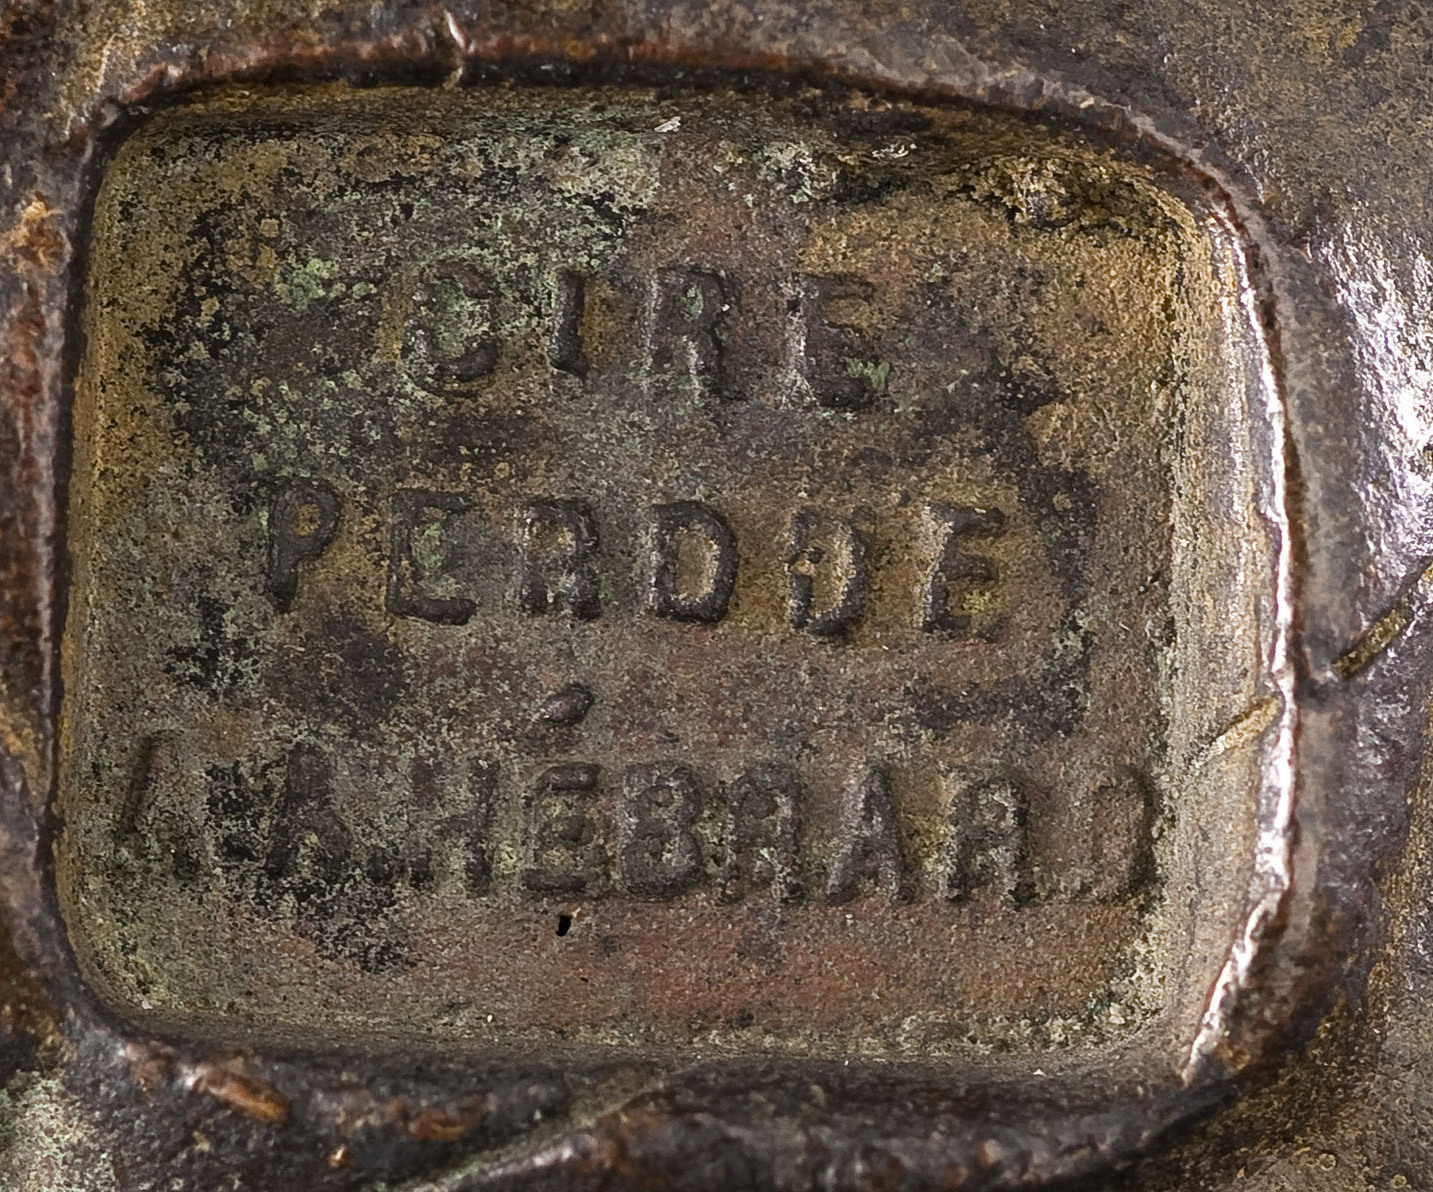
Signature of: adrien aurélien hébrard